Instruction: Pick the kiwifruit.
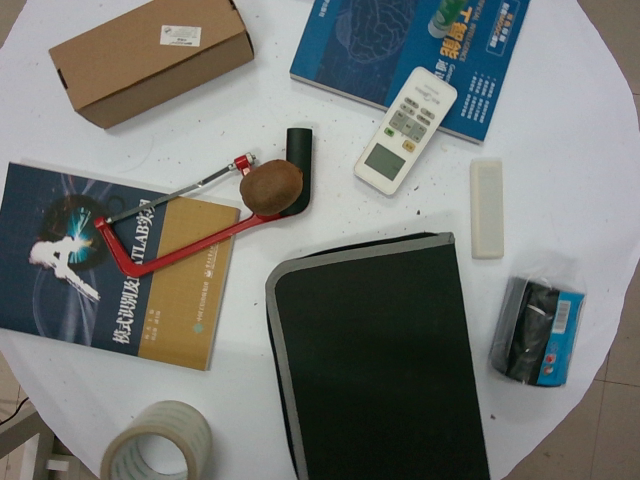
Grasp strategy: vertical